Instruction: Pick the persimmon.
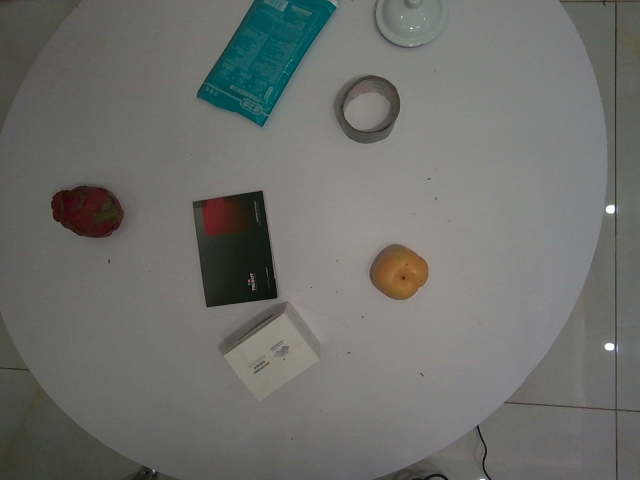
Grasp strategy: vertical